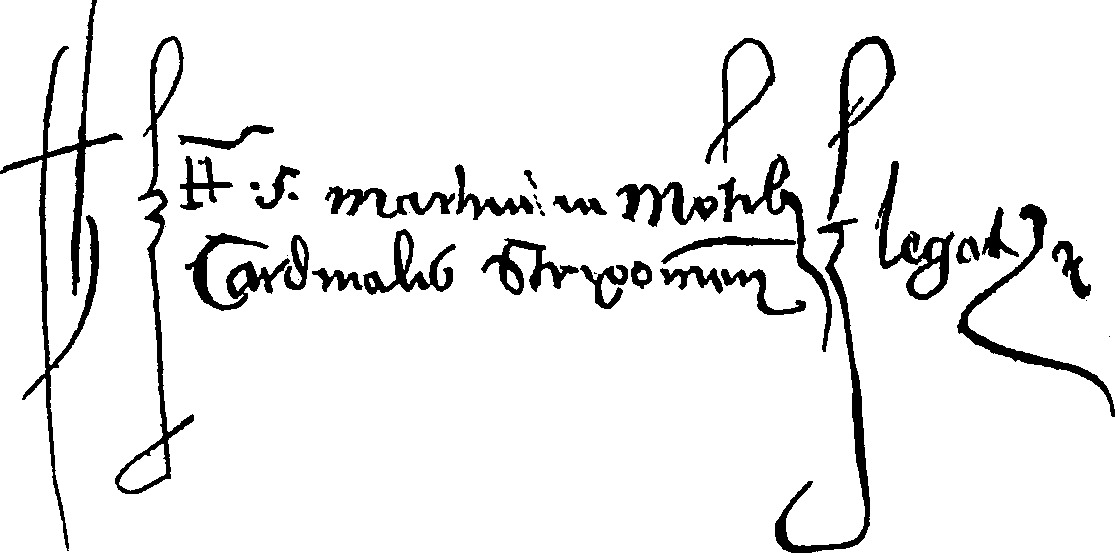
Signature of: tamás bakócz